Question: What is the name of the tenant mentioned in the document?
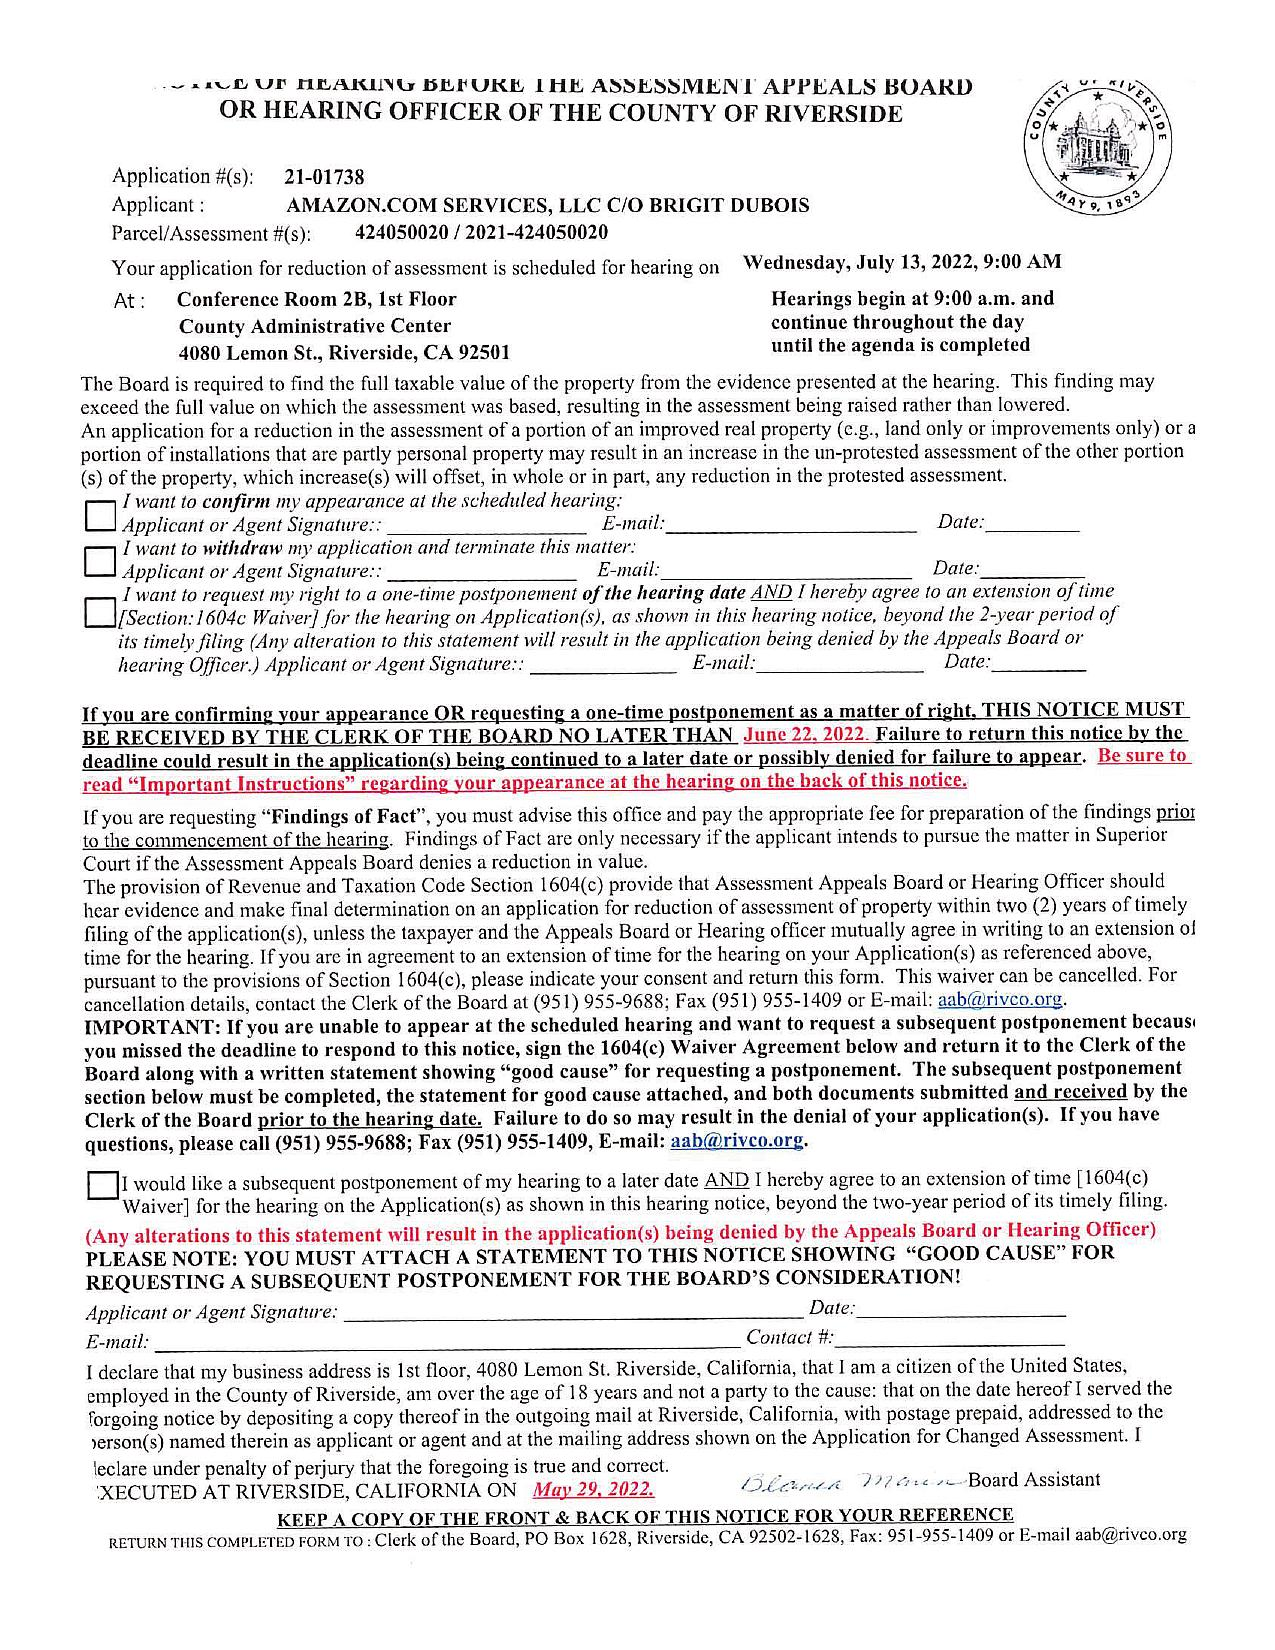
Answer: "AMAZON.COM SERVICES, LLC C/O BRIGIT DUBOIS"